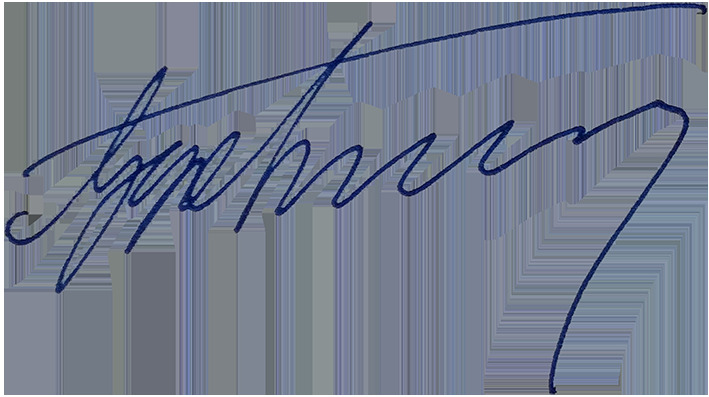
Signature of: hennadii udovenko